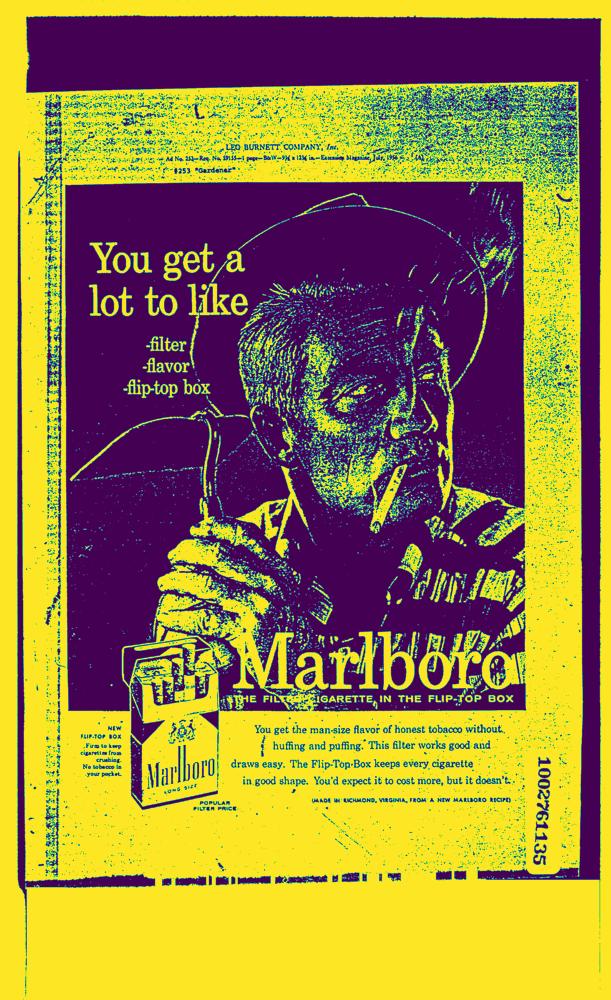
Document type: AD